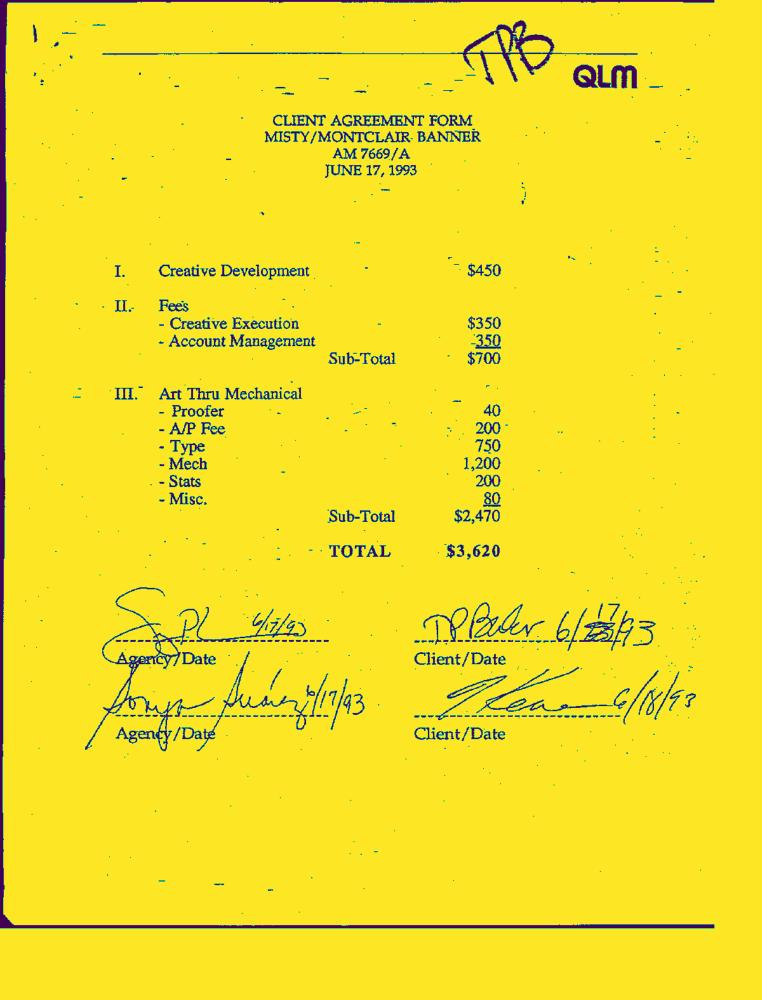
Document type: Invoice-Doc